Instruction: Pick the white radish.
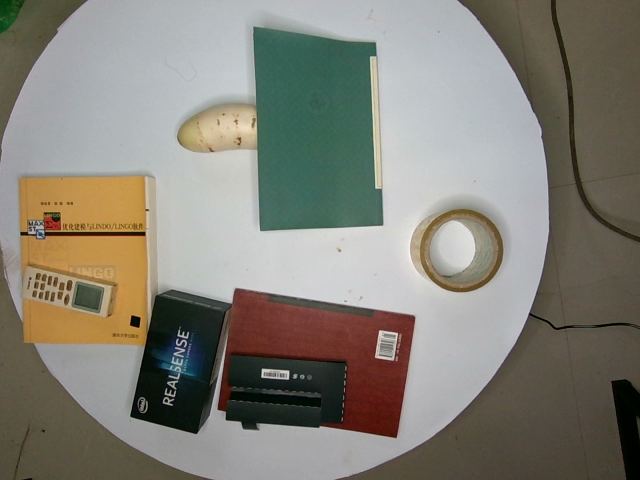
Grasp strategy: vertical